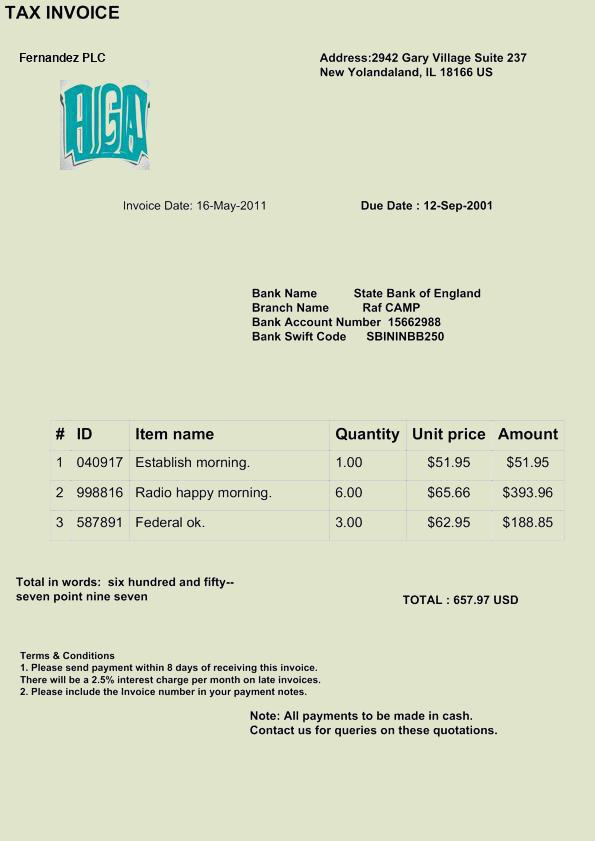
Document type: Invoice